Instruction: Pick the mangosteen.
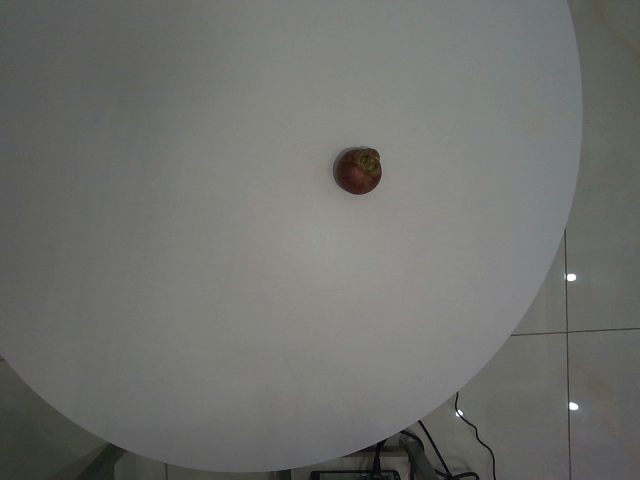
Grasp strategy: vertical